Question: What was observed in the imaging?
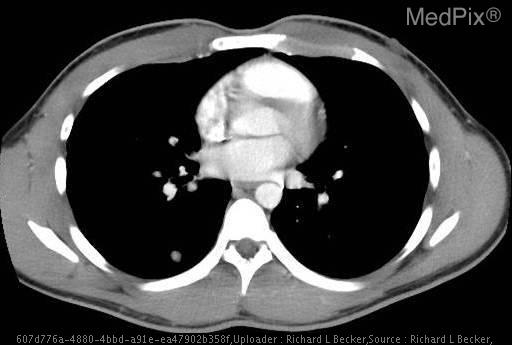
Answer: The imaging shows Testicle Ultrasound
•  Well-circumscribed, heterogeneously hypoechoic mass with mixed solid and cystic components, arising from the left testicle and confined within the tunica albuginea.

Abdominal CT
•  Bulky retroperitoneal and para-aortic lymphadenopathy.

Chest Film and CT
•  Supraclavicular and subcarinal adenopathy and multiple lung nodules.

All of these findings suggest a metastatic testicular cancer Right lower lobe non-calcified lung nodule..